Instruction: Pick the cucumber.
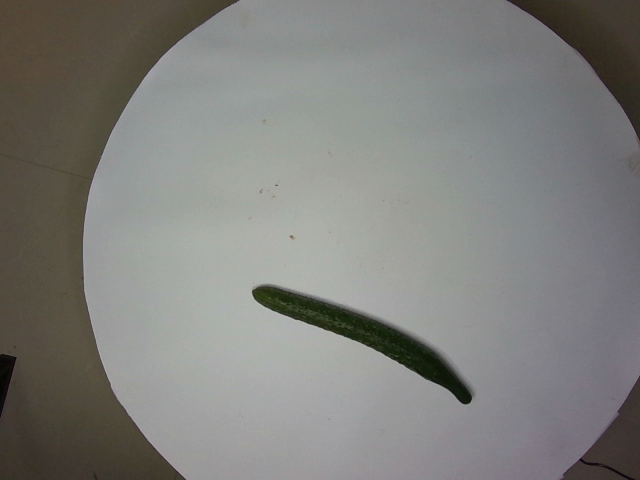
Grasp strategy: vertical